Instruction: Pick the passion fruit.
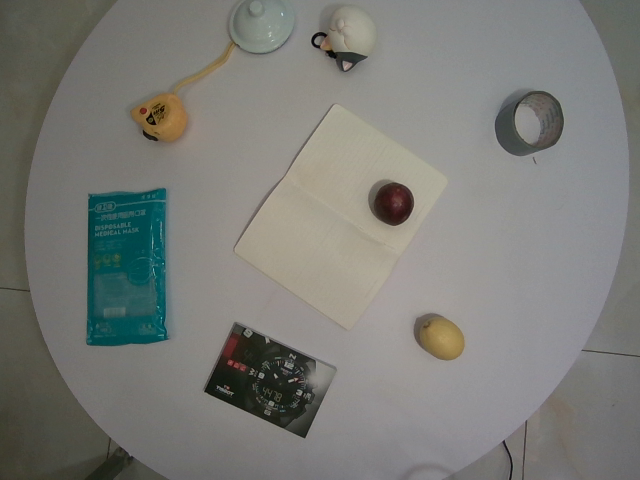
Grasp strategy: vertical